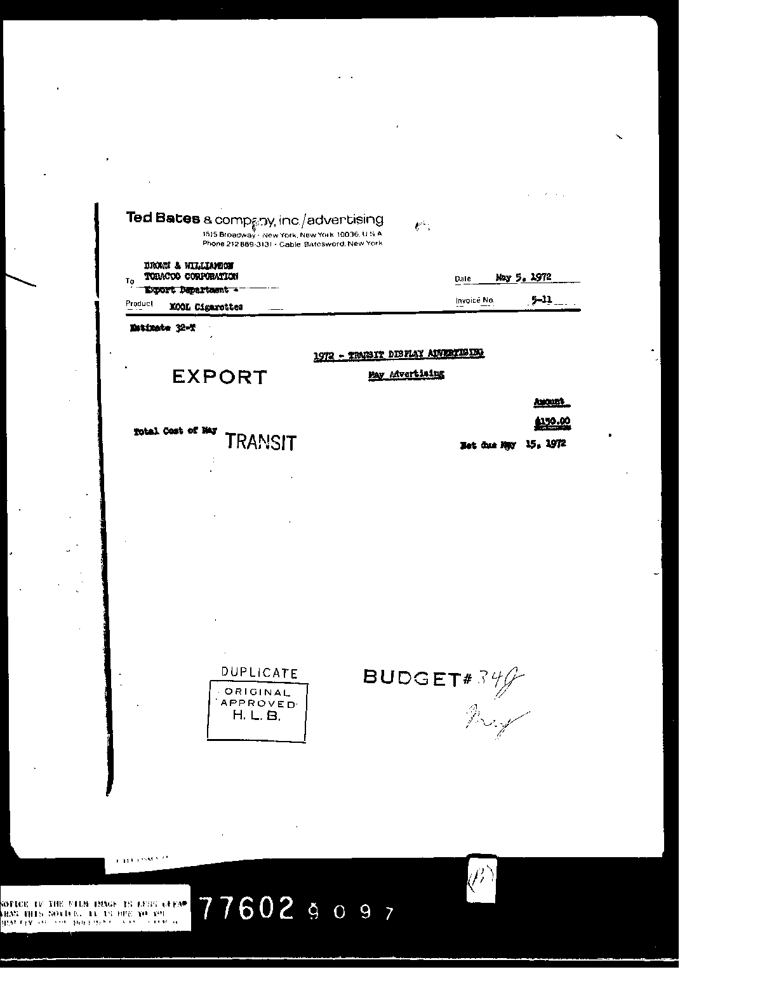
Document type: Invoice